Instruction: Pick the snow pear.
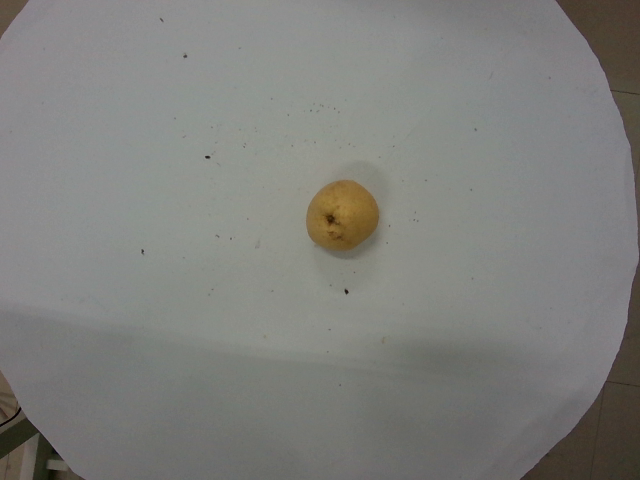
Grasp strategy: vertical